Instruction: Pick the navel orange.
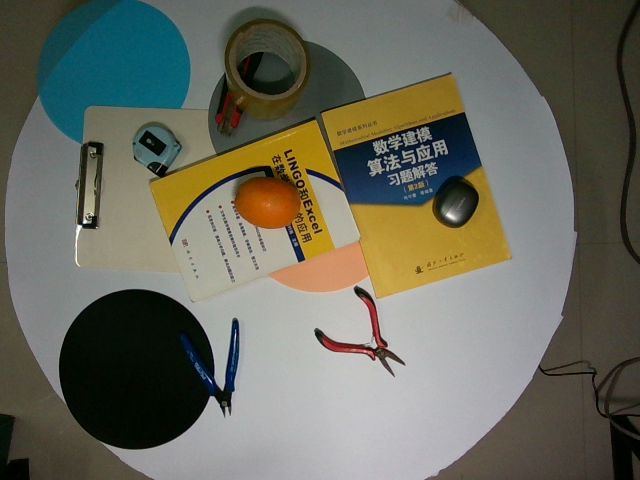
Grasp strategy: vertical